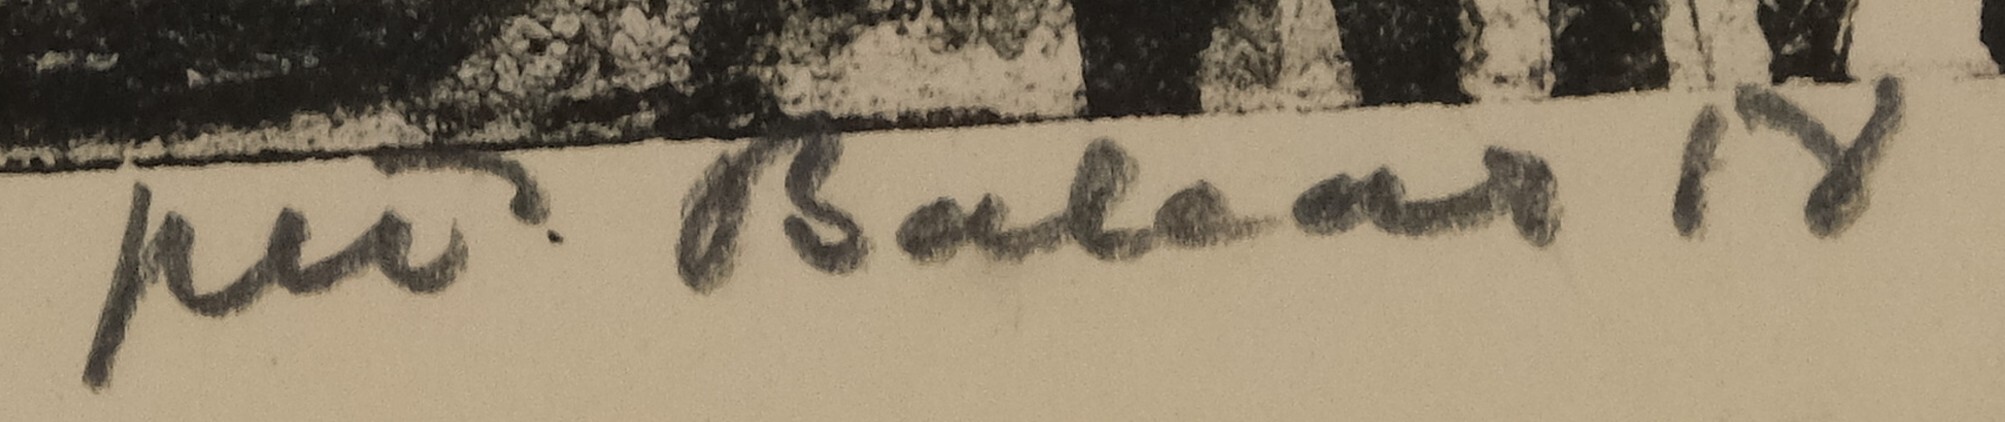
Signature of: jiri balcar